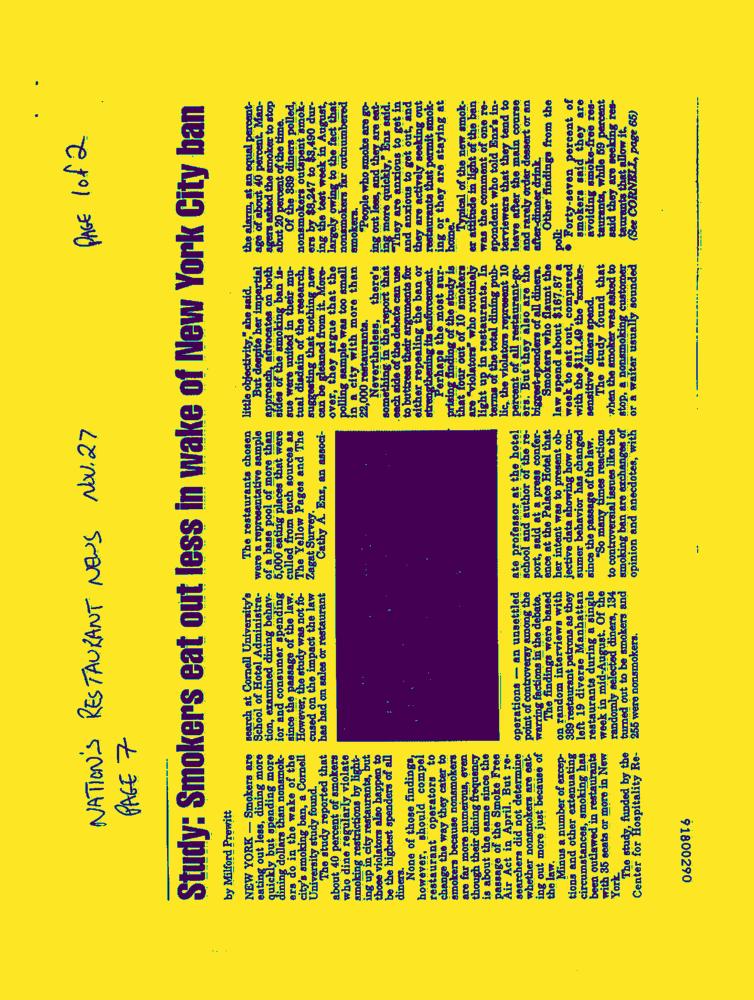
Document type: News-Article